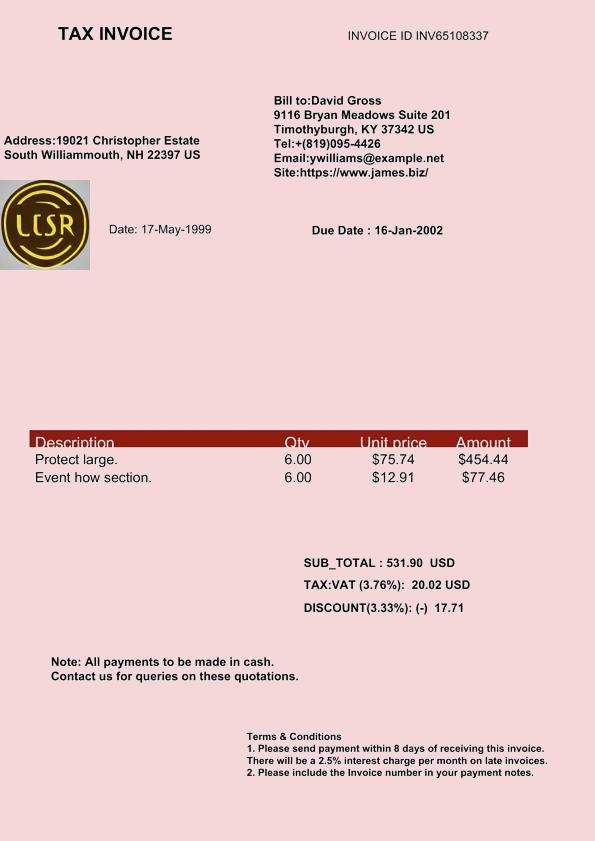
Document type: Invoice